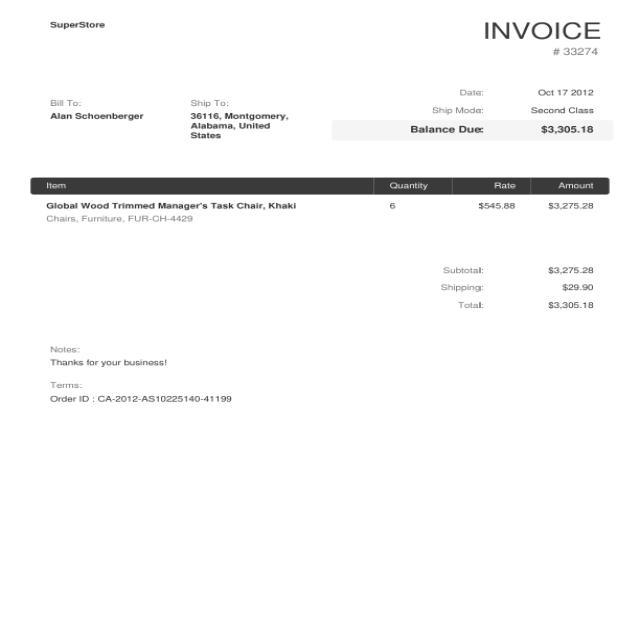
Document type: Invoice